Question: What is the property identification or parcel number listed?
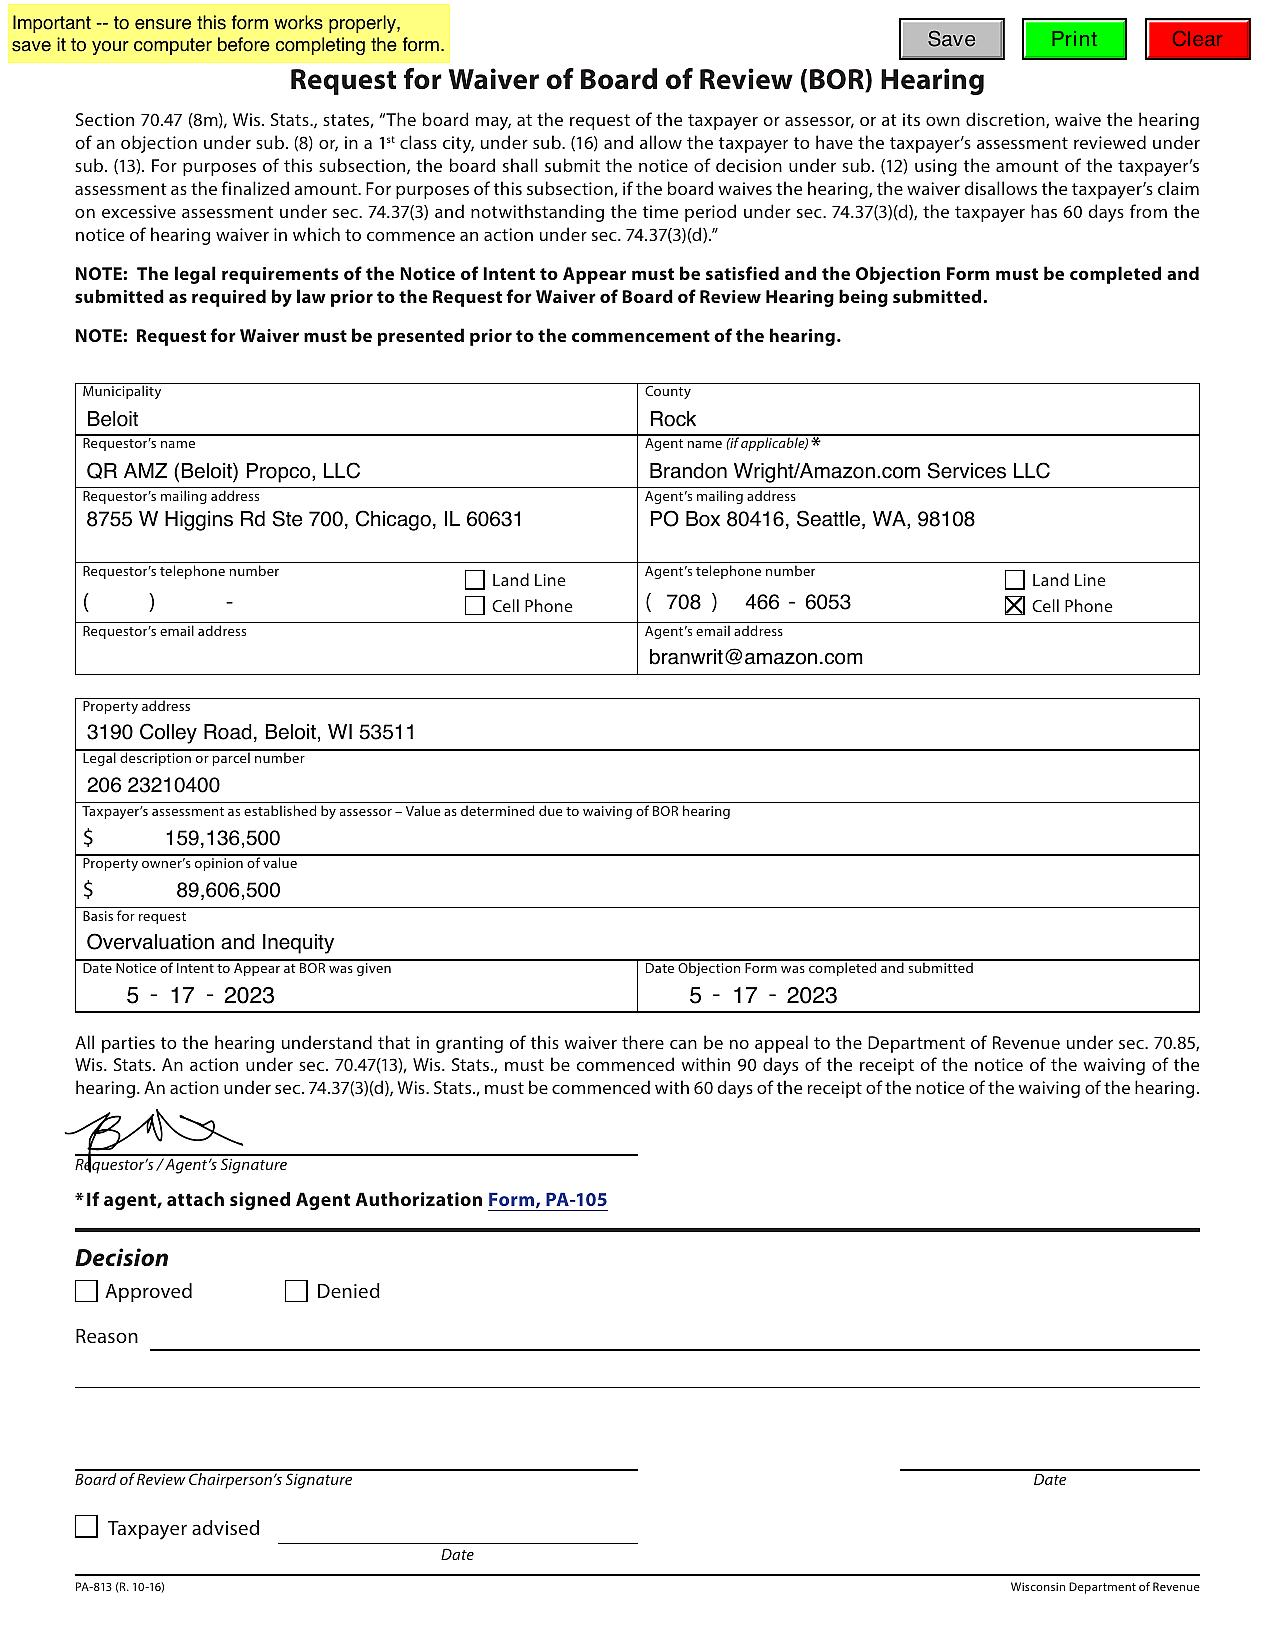
Answer: "206 23210400"